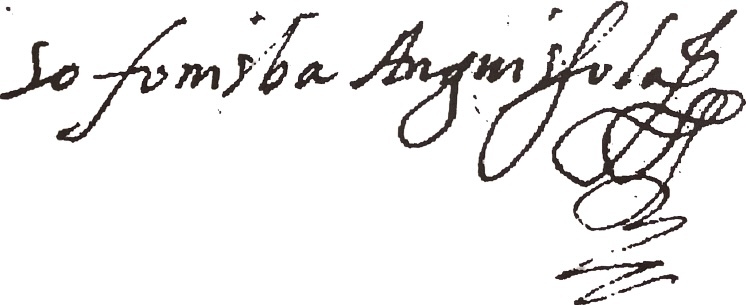
Signature of: sofonisba anguissola